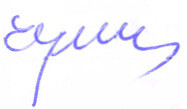
Signature of: ewa symonides